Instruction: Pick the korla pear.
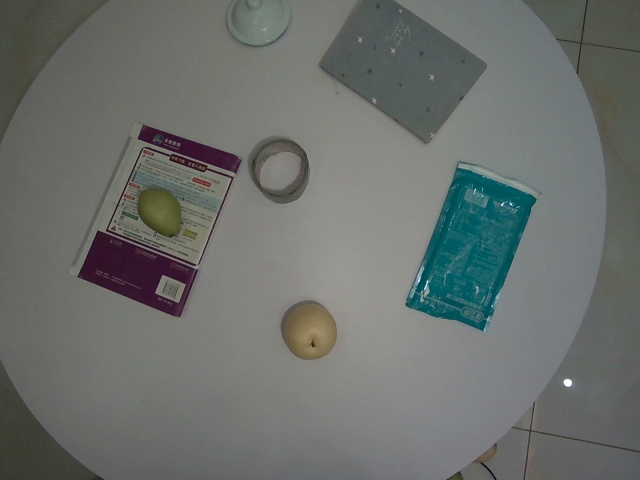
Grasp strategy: vertical